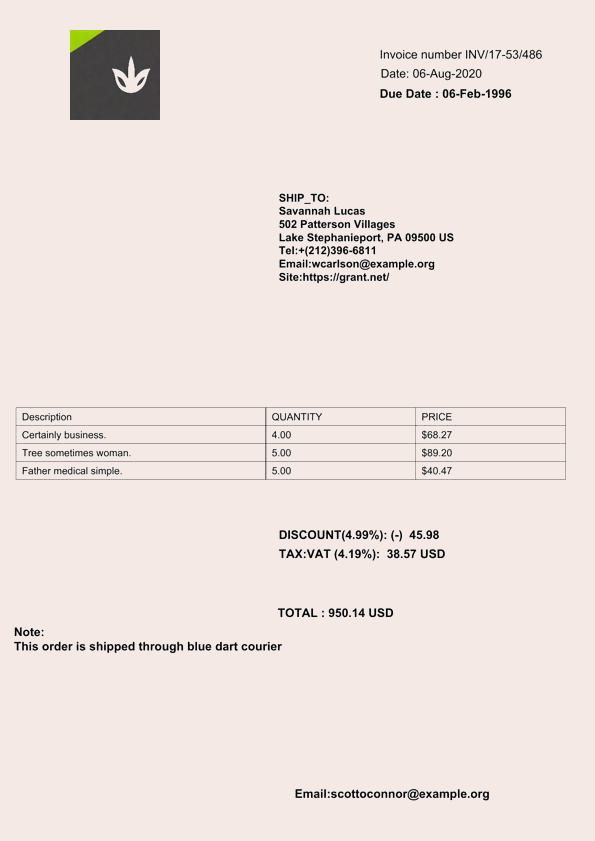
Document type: Invoice